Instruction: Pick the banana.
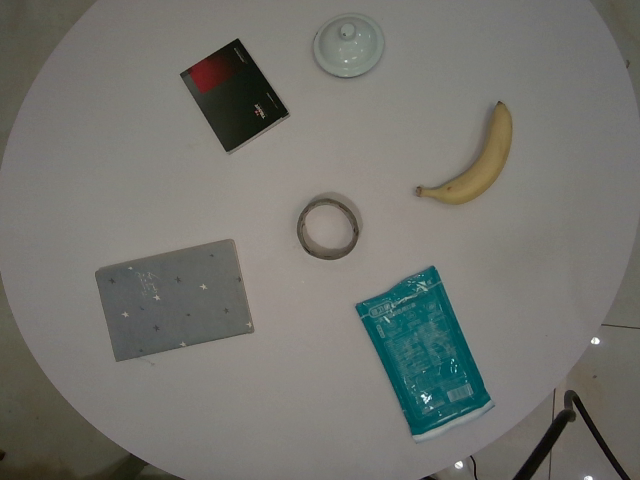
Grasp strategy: vertical